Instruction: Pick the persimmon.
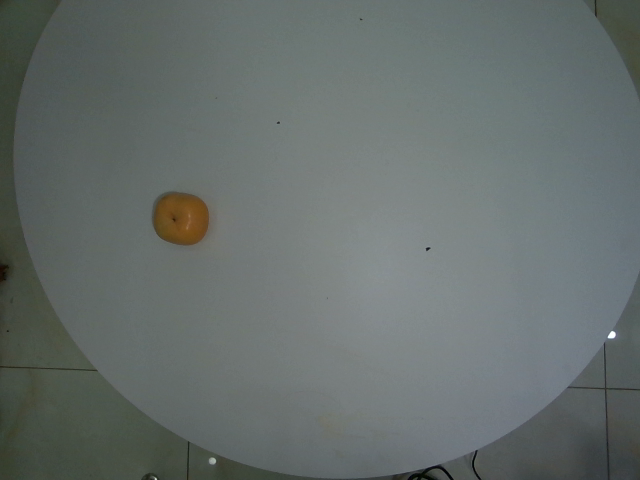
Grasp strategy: vertical